Question: How does the patient history play a role?
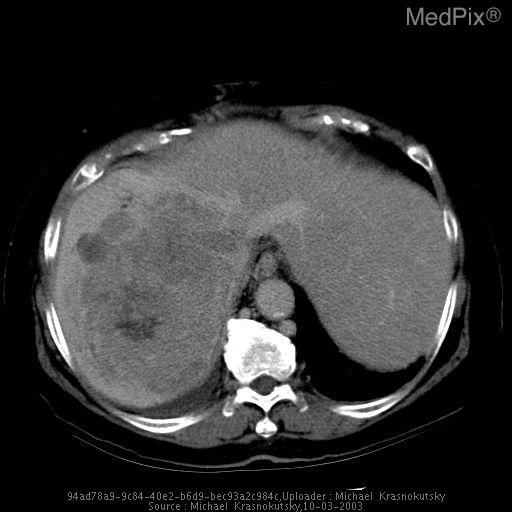
Answer: The patient's history of Patient presented in this case is an 81 year old woman who was originally diagnosed with hepatocellular carcinoma in 2001.  At that time she underwent radioablation.  At the surveillance appointment in 2002, CT demonstrated a recurrence of tumor.  Due to her comorbid conditions and metastatic lung disease, surgery options were not offered.  In September of 2003, she experienced shortness of breath and chest pain and was seen in the emergency room.  A CT pulmonary angiogram was perfomed to evaluate for a pulmonary embolism.  She ruled out for a pulmonary embolism.  However, selected images from that study are presented here and demonstrate a very large liver tumor with extension into the right atrium is key in understanding the case.